Question: What appears to be the issue?
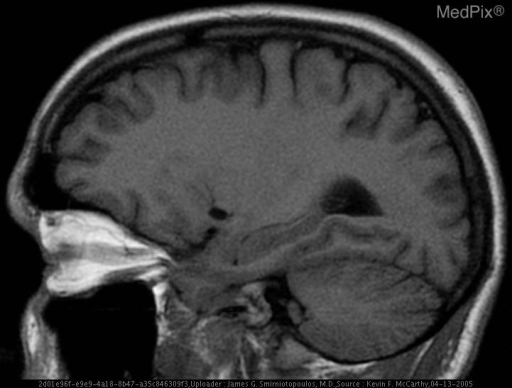
Answer: The findings suggest Small cystic lesion in the medial left temporal lobe with signal that follows CSF on all sequences.. Well defined water signal lesion in the inferior left frontal lobe.  This is most consistent with a dilated Virchow-Robin space.. The patient might have a history of Headache..